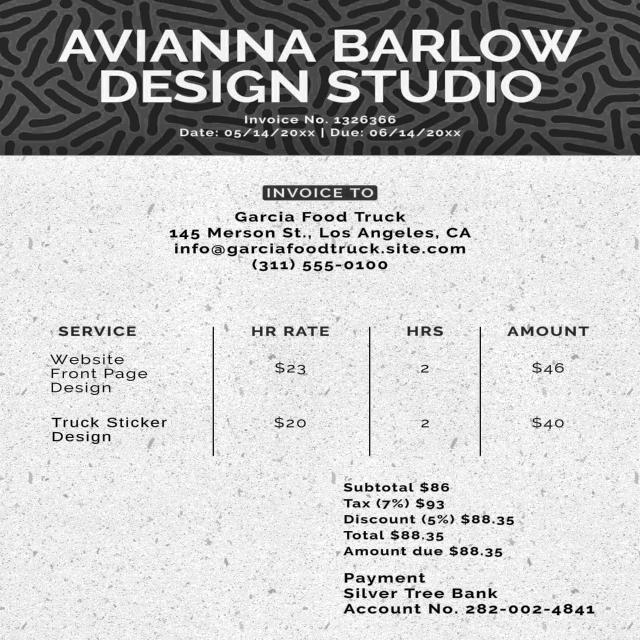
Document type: Invoice